Question: How does the patient history play a role?
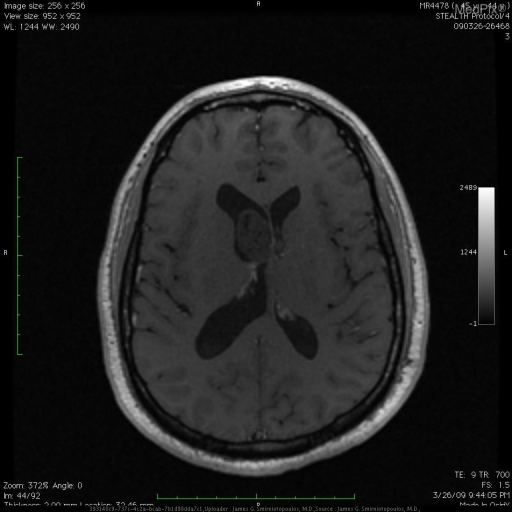
Answer: The patient's history of 44 yo man with headaches is key in understanding the case.